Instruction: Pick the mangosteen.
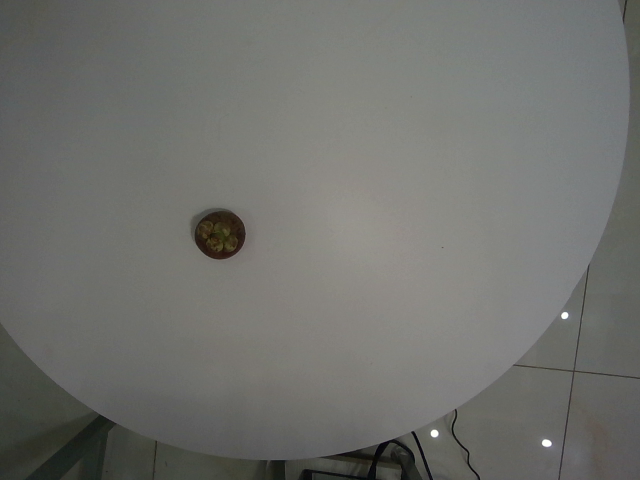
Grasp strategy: vertical